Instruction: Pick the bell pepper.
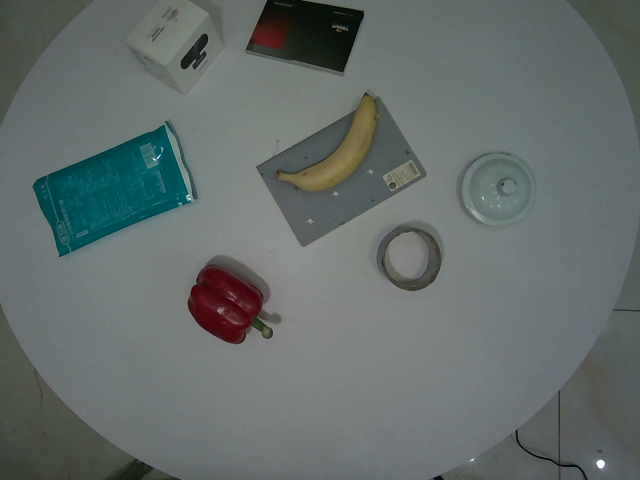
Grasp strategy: vertical